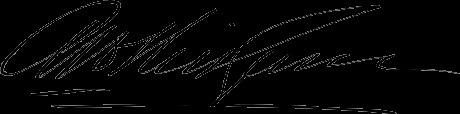
Signature of: albert w nickerson